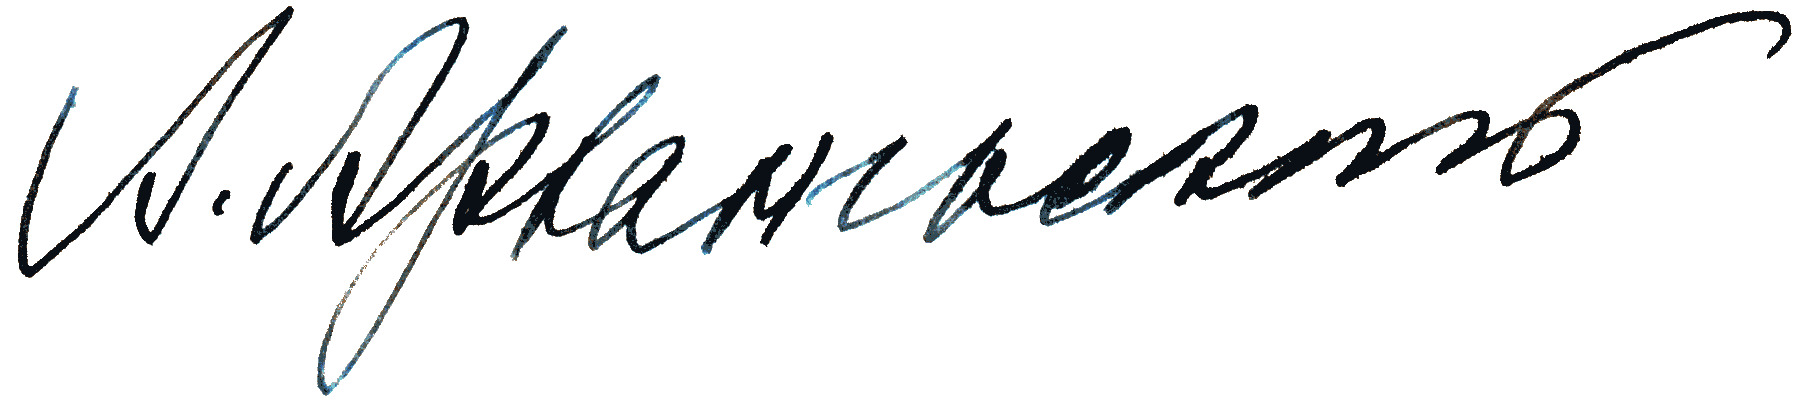
Signature of: andrey arkhangelsky